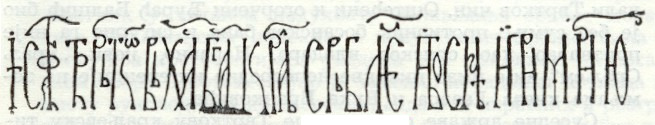
Signature of: tvrtko i of bosnia